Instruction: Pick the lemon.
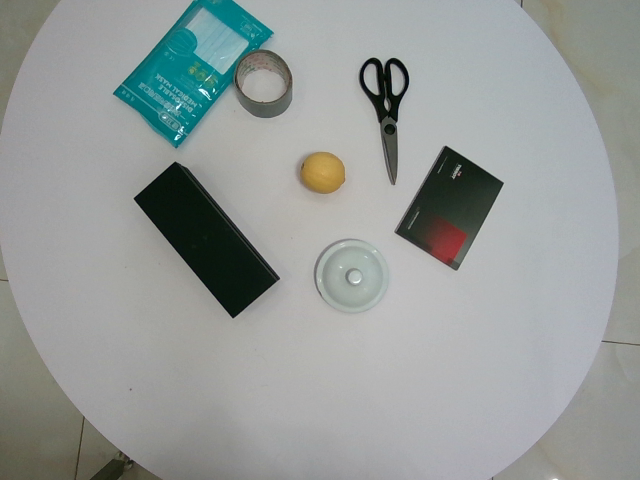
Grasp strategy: vertical